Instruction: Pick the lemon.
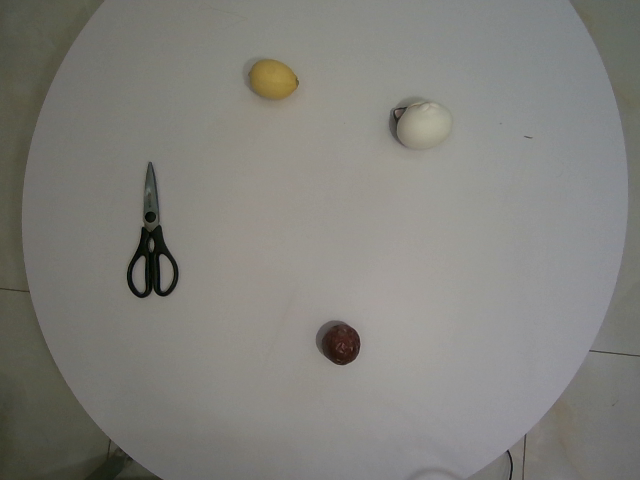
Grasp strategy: vertical